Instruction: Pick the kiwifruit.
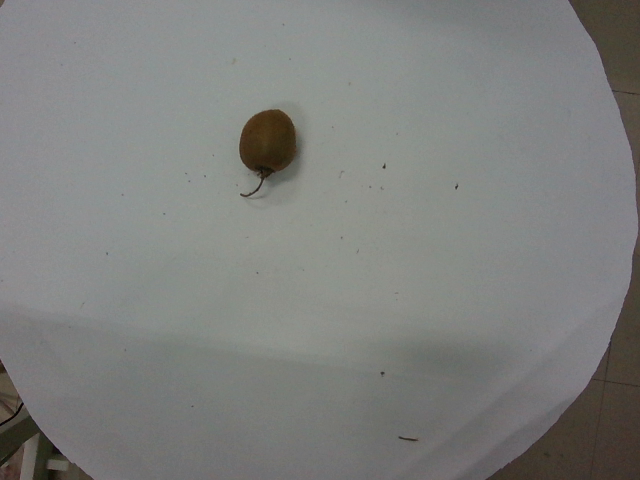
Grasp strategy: vertical